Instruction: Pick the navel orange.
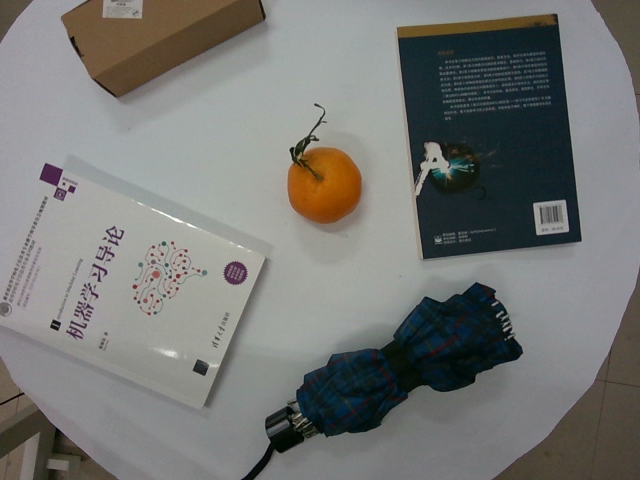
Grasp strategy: vertical